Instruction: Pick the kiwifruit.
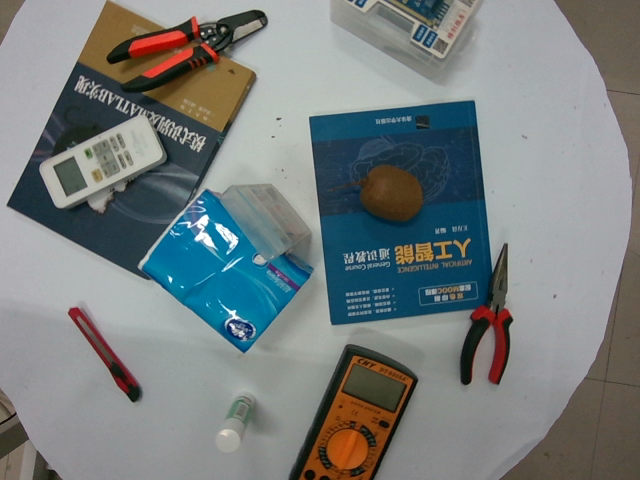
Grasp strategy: vertical